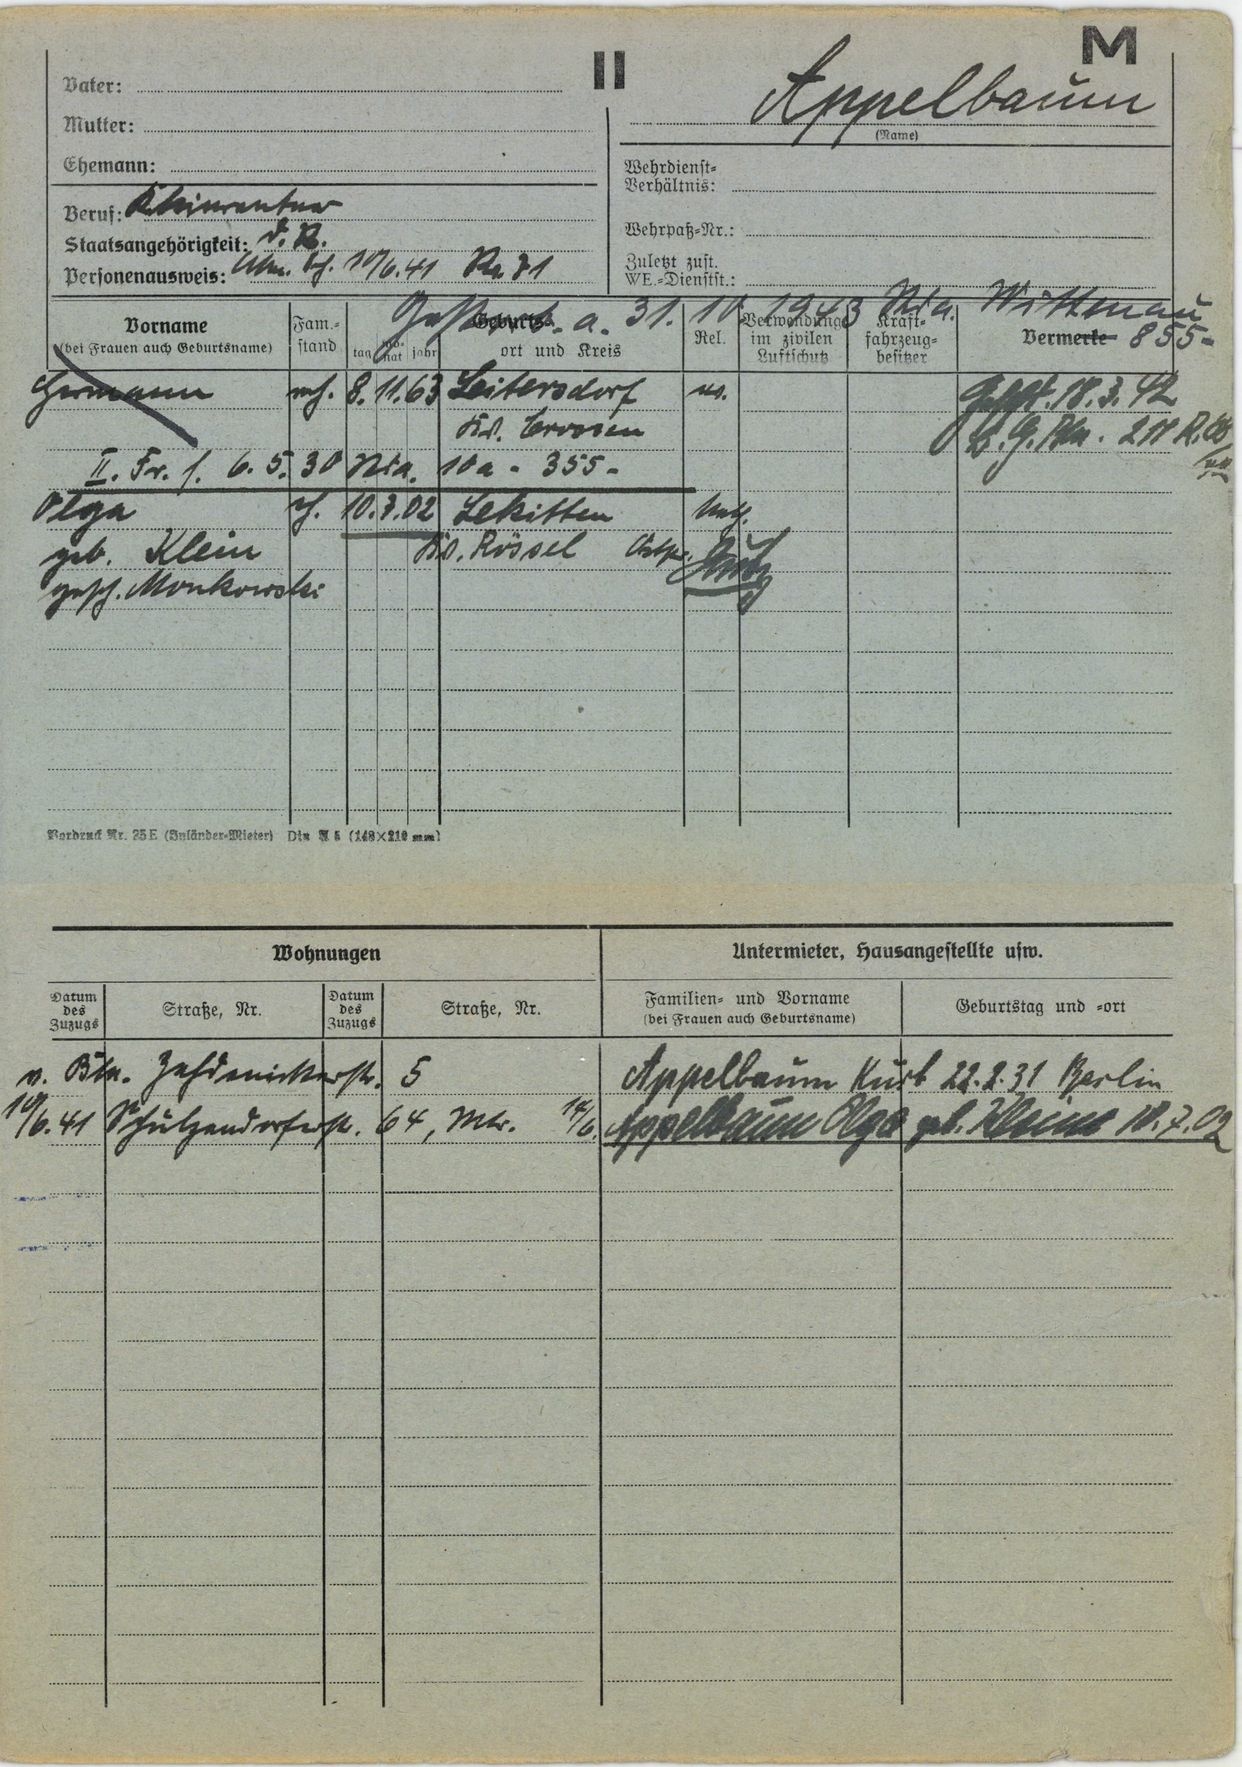
Appelbaum